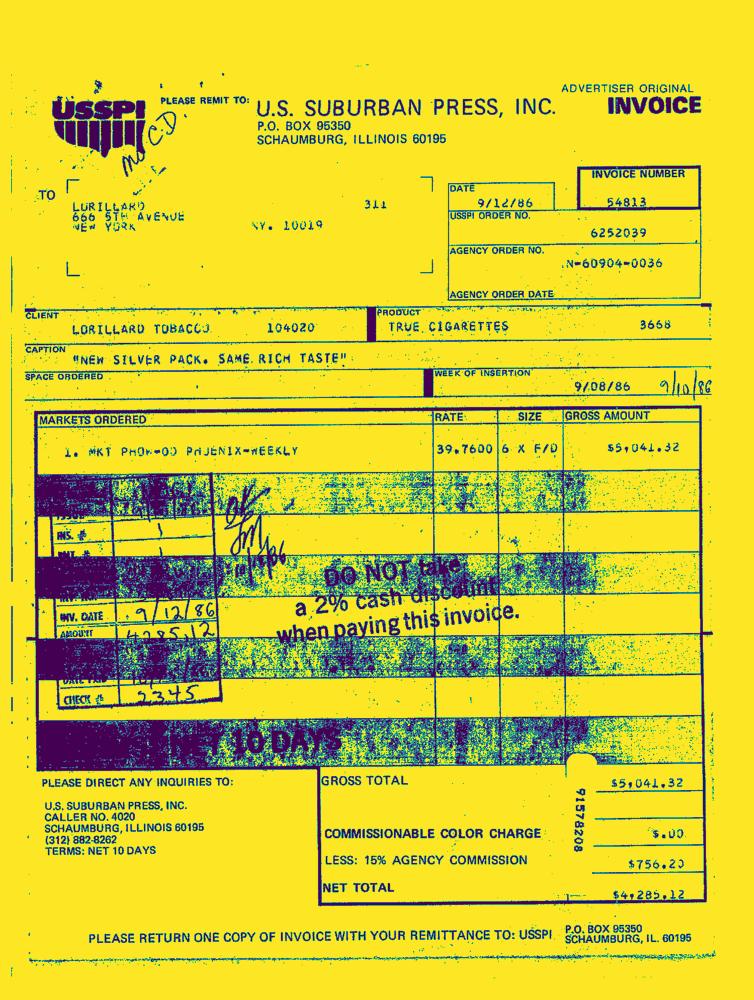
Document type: Invoice-Doc